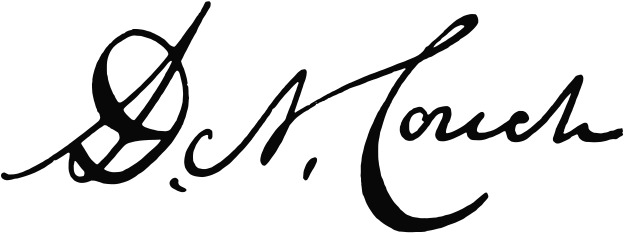
Signature of: darius n couch